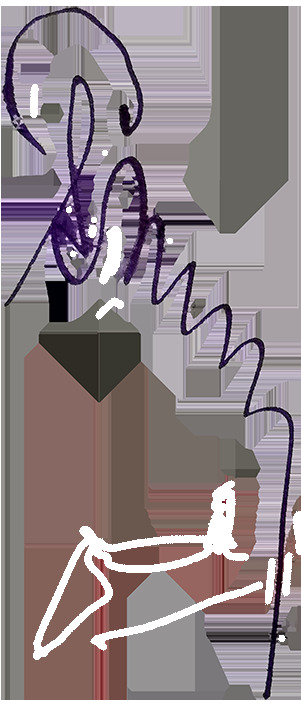
Signature of: nikolay semenenko